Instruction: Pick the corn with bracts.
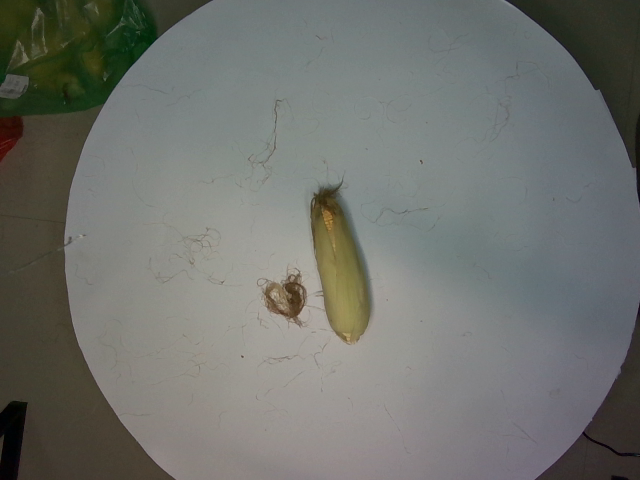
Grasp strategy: vertical